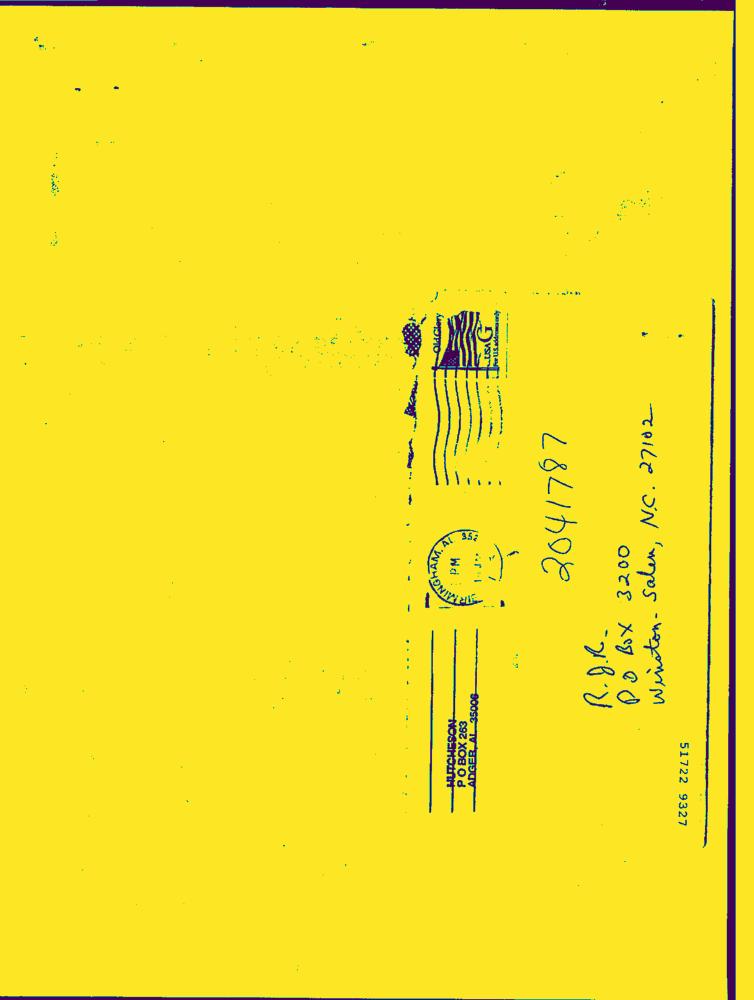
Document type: Hand-Written